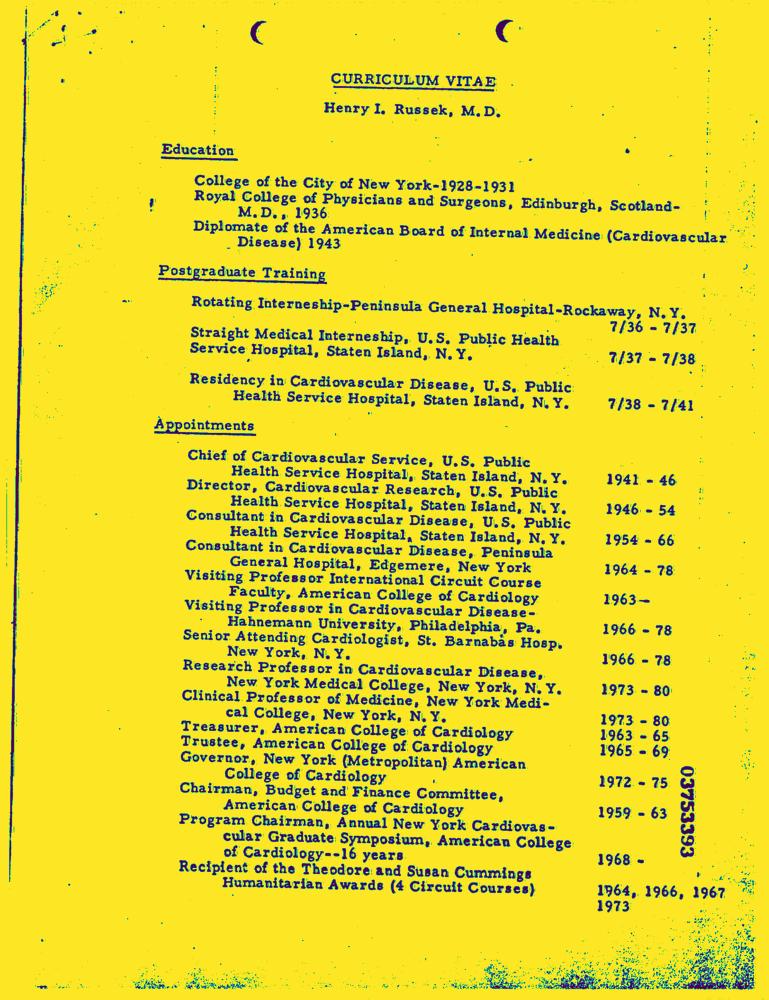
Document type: Resume-Doc